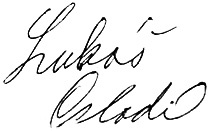
Signature of: lukáš osladil